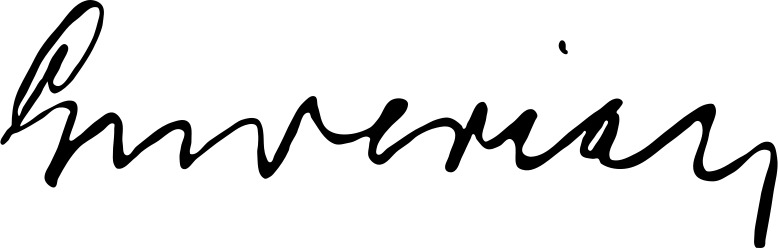
Signature of: heinz guderian